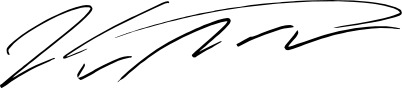
Signature of: jang yoon ju